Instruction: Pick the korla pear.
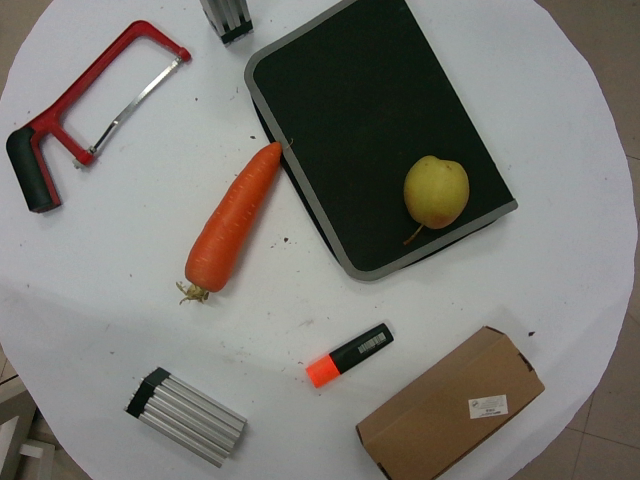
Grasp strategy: vertical